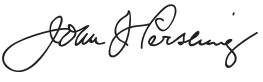
Signature of: john j pershing